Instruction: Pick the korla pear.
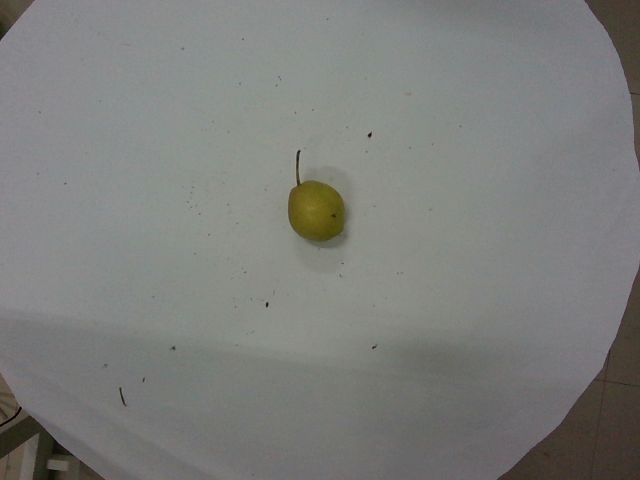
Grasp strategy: vertical